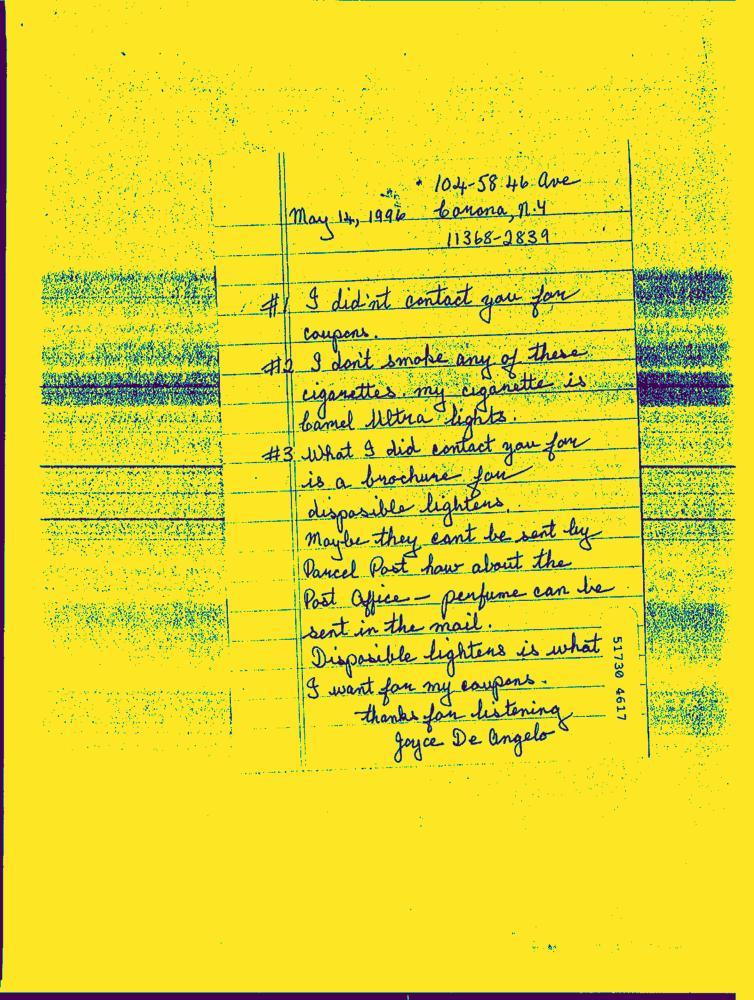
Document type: Hand-Written